Question: Talk about the condition:
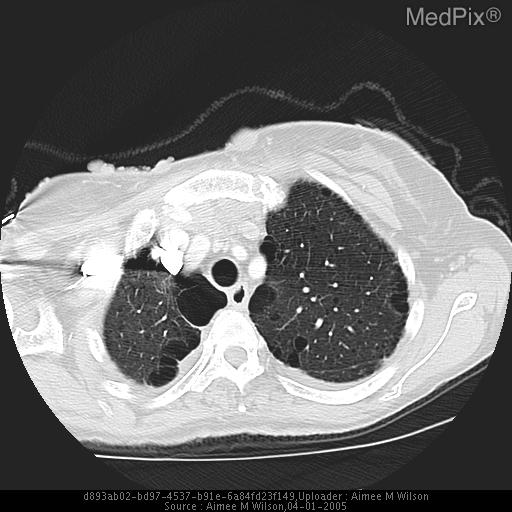
Answer: The disease is discussed as: Neurofibromatosis 1 (von Reckinghausen’s disease, or NF1), is a autosomal dominant disorder involving Chromosome 17 of probable neural crest origin affecting all 3 germinal layers.  Considered the most common neurocutanous disorder, both neuroectodermal and mesenchymal derivatives.  Typically NF1 is recognized on clinical exam (85% of patients) with cutanous neurofibromas.  NF1 can manifest in any organ in the body. Projection of neurofibromas over the thorax on frontal and lateral radiographs may be misinterpreted as a pulmonary nodule (as demonstrated on above CXR), so it is important to use CT to help differentiate.

Pulmonary involvement occurs in 10-20% of all NF1 patients. Occurring usually not until adult hood. The lung parenchyma can progress to developing interstitial fibrosis with associated severe thin-walled bullous formations reported to typically occur in the upper lobes and apical segments of the lower lobes bilaterally and symmetrically. Honey-combing, also described as subpleural small-blister-like changes, is reportedly seen in the bibasilar regions of the lungs.  These findings may be coincidental with other lung diseases, however, the noted mesenchymal abnormalities caused by NF1 may affect lung parenchyma.  The pathology of the lung parenchyma shows alveolar wall thickening progressing to fibrosis and lung destruction. Pulmonary function tests show either an obstructive or a restrictive process.

========================================
Hx:   66 y.o. female with NF1, vomiting, 25 pack year smoking history, No history of COPD.  CXR obtained initially and Chest CT later obtained for further evaluation of CXR findings.

Dx:  Pulmonary fibrosis with bullous formation consistent with pulmonary manifestations of Neurofibromatosis 1, however, smoking related pulmonary diseases can’t be ruled out.